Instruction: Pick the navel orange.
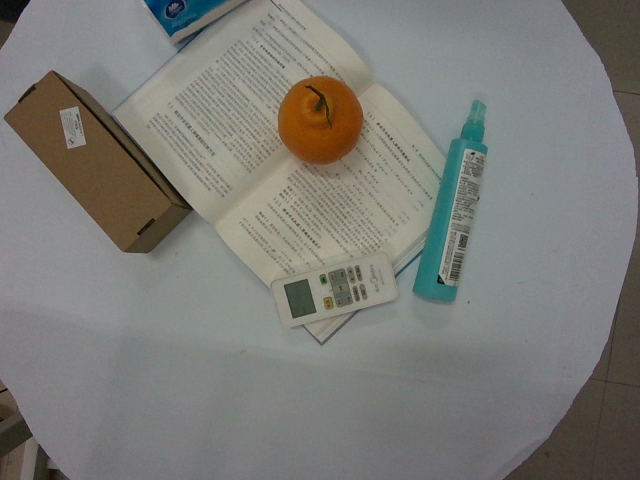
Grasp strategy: vertical